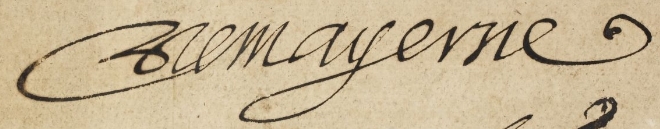
Signature of: théodore de mayerne